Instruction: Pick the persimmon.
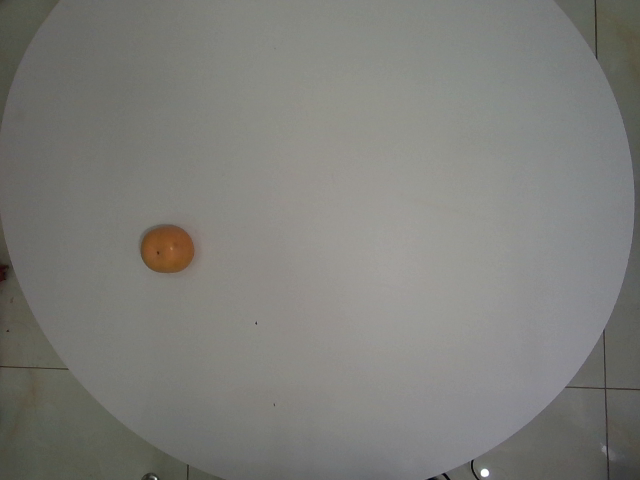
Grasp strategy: vertical